Patient: Male, age 68
The patient, a 68-year-old male, was admitted to our hospital because of "cough and sputum with breathlessness for 3 months". The patient presented with cough and sputum 3 months ago. Specifically, the patient had a paroxysmal cough with white mucous sputum, accompanied by chest distress, shortness of breath, and numbness of both lower limbs. He had a previous history of smoking for 50 years (20 cigarettes/day) but had quit smoking for 5 months. The rest of his past medical history was negative.
Physical examination: general condition was acceptable, superficial lymph nodes were not palpably enlarged, and the breath sounds of both lungs were rough without rhonchus and moist rales. No abnormalities were found on cardiac or abdominal examination.
The examinations undertaken are listed in Table 1. All images were taken by contrast-enhanced CT.
1. Chest CT plain scan and enhanced scan: (Figures 1A, B, 05 March 2022): a mixed-density mass measuring approximately 12.6 x 7.6 cm was found on the left upper lobe of the lung, with truncated bronchi in the upper lobe of the left lung, localized thinning of the left pulmonary artery, and multiple small patchy and nodular high-density shadows in the surrounding lung; multiple small nodules and small patchy high-density shadows were found in the lower lobe of the left lung.
2. Cranial MRI plain scan and enhanced scan (06 March 2022): abnormal lesion signal shadow was found in the anterior horn of the left lateral ventricle, which was presumed to be a cavernous hemangioma.
3. Tracheoscopy (09 March 2022): cauliflower-like neoplasm was found to block the orifice in the upper lobe of the left lung, and the opening of the lower lobe was slightly compressed and narrowed; no abnormalities were found in the bronchial tubes of the bilateral lobes.
4. Tumor markers (03 March 2022): carcinoembryonic antigen (CEA) was 6mg/ml, CA125 was 88.18U/ml, section 19 of cytokeratin was 12.91ng/ml, and neuron-specific enolase (NSE) was 33.72ng/ml.
There were no abnormalities in the routine blood test, whole-body bone imaging, biochemistry analysis, blood clotting, echocardiography, and electrocardiogram.
Pathological findings: the moderately differentiated squamous cell carcinoma was revealed (through bronchoscopy biopsy of left upper lobe lung). Immunohistochemical findings: CK5/6 (+), CK7 (-), Ki-67 (+, 50%-60%), NapsinA (-), P40 (+), TTF-1 (-), and P63 (+). No abnormalities were found in etiological examinations for bacteria, fungus, M. tuberculosis, Pneumocystis carinii, Actinomyces, nocardiosis, and cytomegalovirus.
Final diagnosis: there was a malignant tumor (squamous cell carcinoma, cT4N3M0 IIIC) with obstructive pneumonia in the upper lobe of the left lung. Since the patient had no surgical indications, he was suggested for chemotherapy combined with radiotherapy and PD-L1 testing. Genetic testing showed negative results for EGFR, ALK, ROS1, and PD-L1 expression.
Treatment:
Treatment course: a brief description of the treatment course is shown in Figure 2. After excluding contraindications, the first cycle of DP chemotherapy (docetaxel 120mg d1 + cisplatin 40mg d1-d3) was administered on 15 March 2022. Here, the chemotherapy went smoothly and the patient did not have any complaints. Then, the second cycle of chemotherapy was administered on 05 April 2022 with the same regimen as the first cycle. During chemotherapy, the patient had a severe gastrointestinal reaction and bone marrow suppression, with white blood cells falling to 1.3 x 109/L and neutrophils dropping to 0.23 x 109/L. Also, the patient was given symptomatic treatment such as leuke-raising injections but refused to accept another cycle of chemotherapy. After excluding contraindications, he was treated with 200 mg of camrelizumab for immunotherapy on 25 April 2022. On 21 May 2022, the patient began to cough up blood in phlegm with a volume of about 20 ml and he was reviewed using a chest CT on 22 May 2022 (Figures 3A, B), which showed that the lung cancer in the upper lobe of the left lung was less extensive than before, while multiple small nodules and small patchy high-density shadows in both lungs were more extensive than before, which could not exclude pneumonia or infection associated with ICIs. The patient was diagnosed with a tracheoscopy and a 13-item nucleic acid test for respiratory pathogens in the lavage fluid, which was positive for MTB. Moreover, the acid-fast bacillus stain test was positive. Therefore, the patient was considered to have active TB. Multidisciplinary oncology consultation suggested that the patient should stop immunotherapy and be treated with a four-drug anti-TB regimen of isoniazide, rifampicin, ethambutol, and pyrazinamide. After 3 months of anti-TB treatment, the patient was reviewed using an enhanced CT scan on 19 August 2022, which showed that the primary focus of cancer in the right lung was stable and the nodular and small patchy high-density shadows in both lungs were less extensive than before (Figures 4A, B). Finally, the lung was stable, and no further ICIs were administered.The patient is currently in a relatively stable condition and is being followed up.
Keywords: drug-related adverse reactions, immune checkpoint inhibitors, interferon-γ release assay, tuberculosis, tuberculosis screening
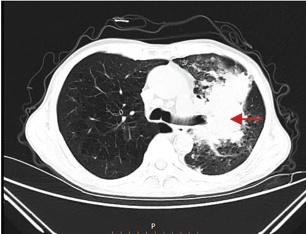
Image caption: Chest CT on 05 March 2022. (A) Truncated bronchi in the upper lobe of the left lung, multiple small patchy and nodular high-density shadows in the surrounding lung.